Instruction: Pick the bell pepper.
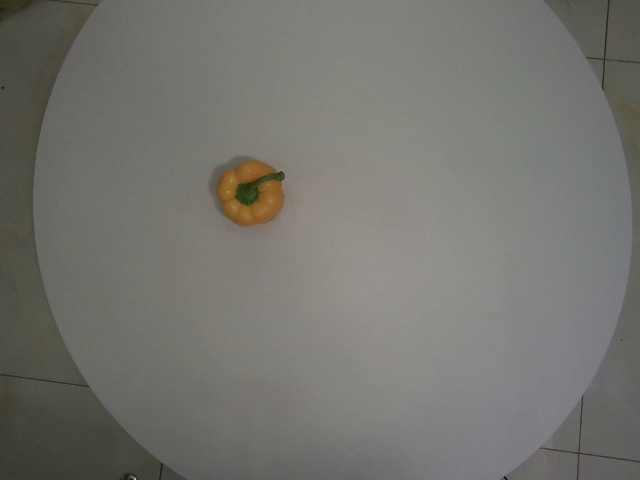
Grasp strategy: vertical